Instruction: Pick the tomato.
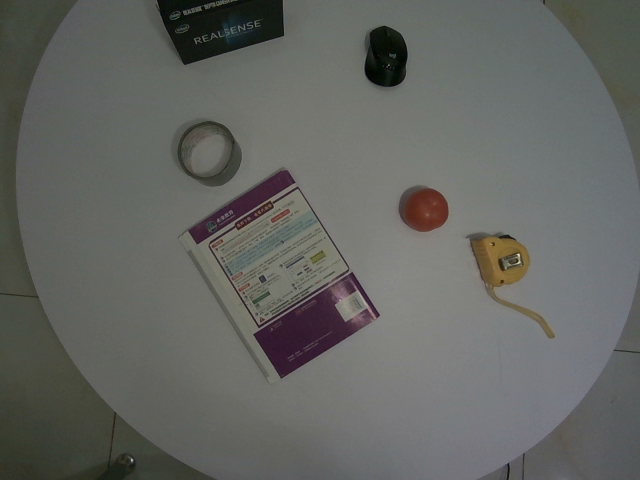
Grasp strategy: vertical